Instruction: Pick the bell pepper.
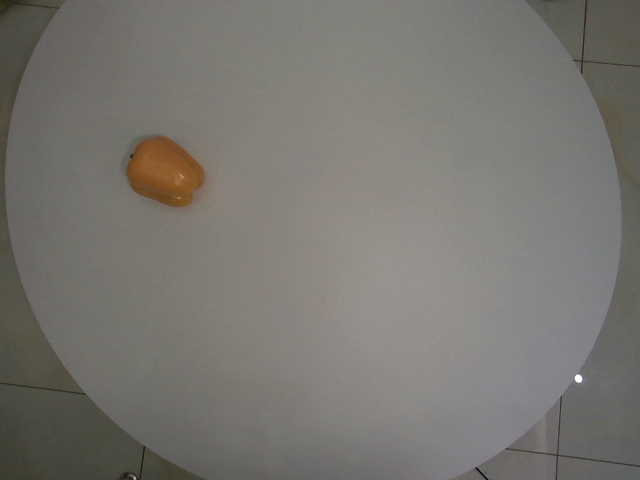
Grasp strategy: vertical